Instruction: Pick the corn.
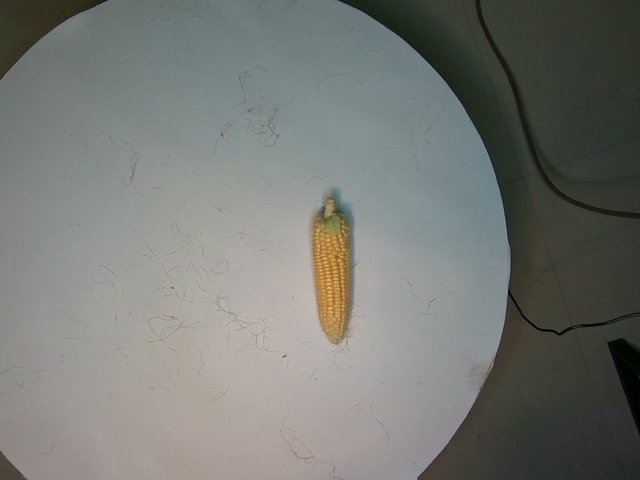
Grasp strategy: vertical